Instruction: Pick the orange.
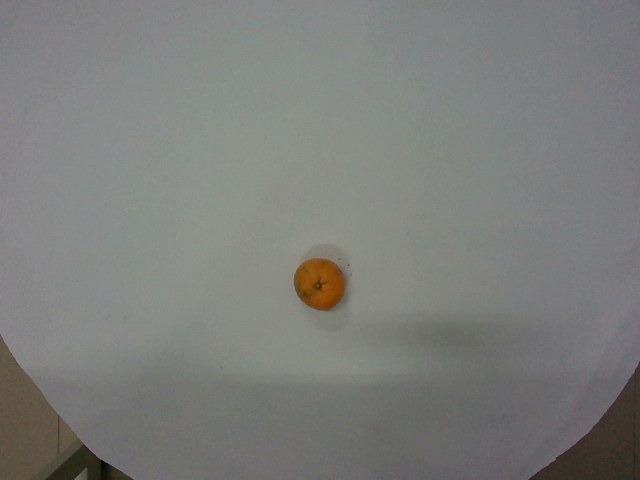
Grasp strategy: vertical